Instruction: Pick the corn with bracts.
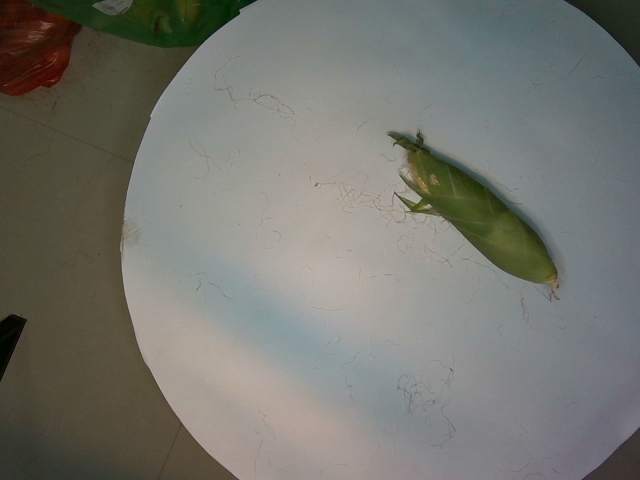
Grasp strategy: vertical